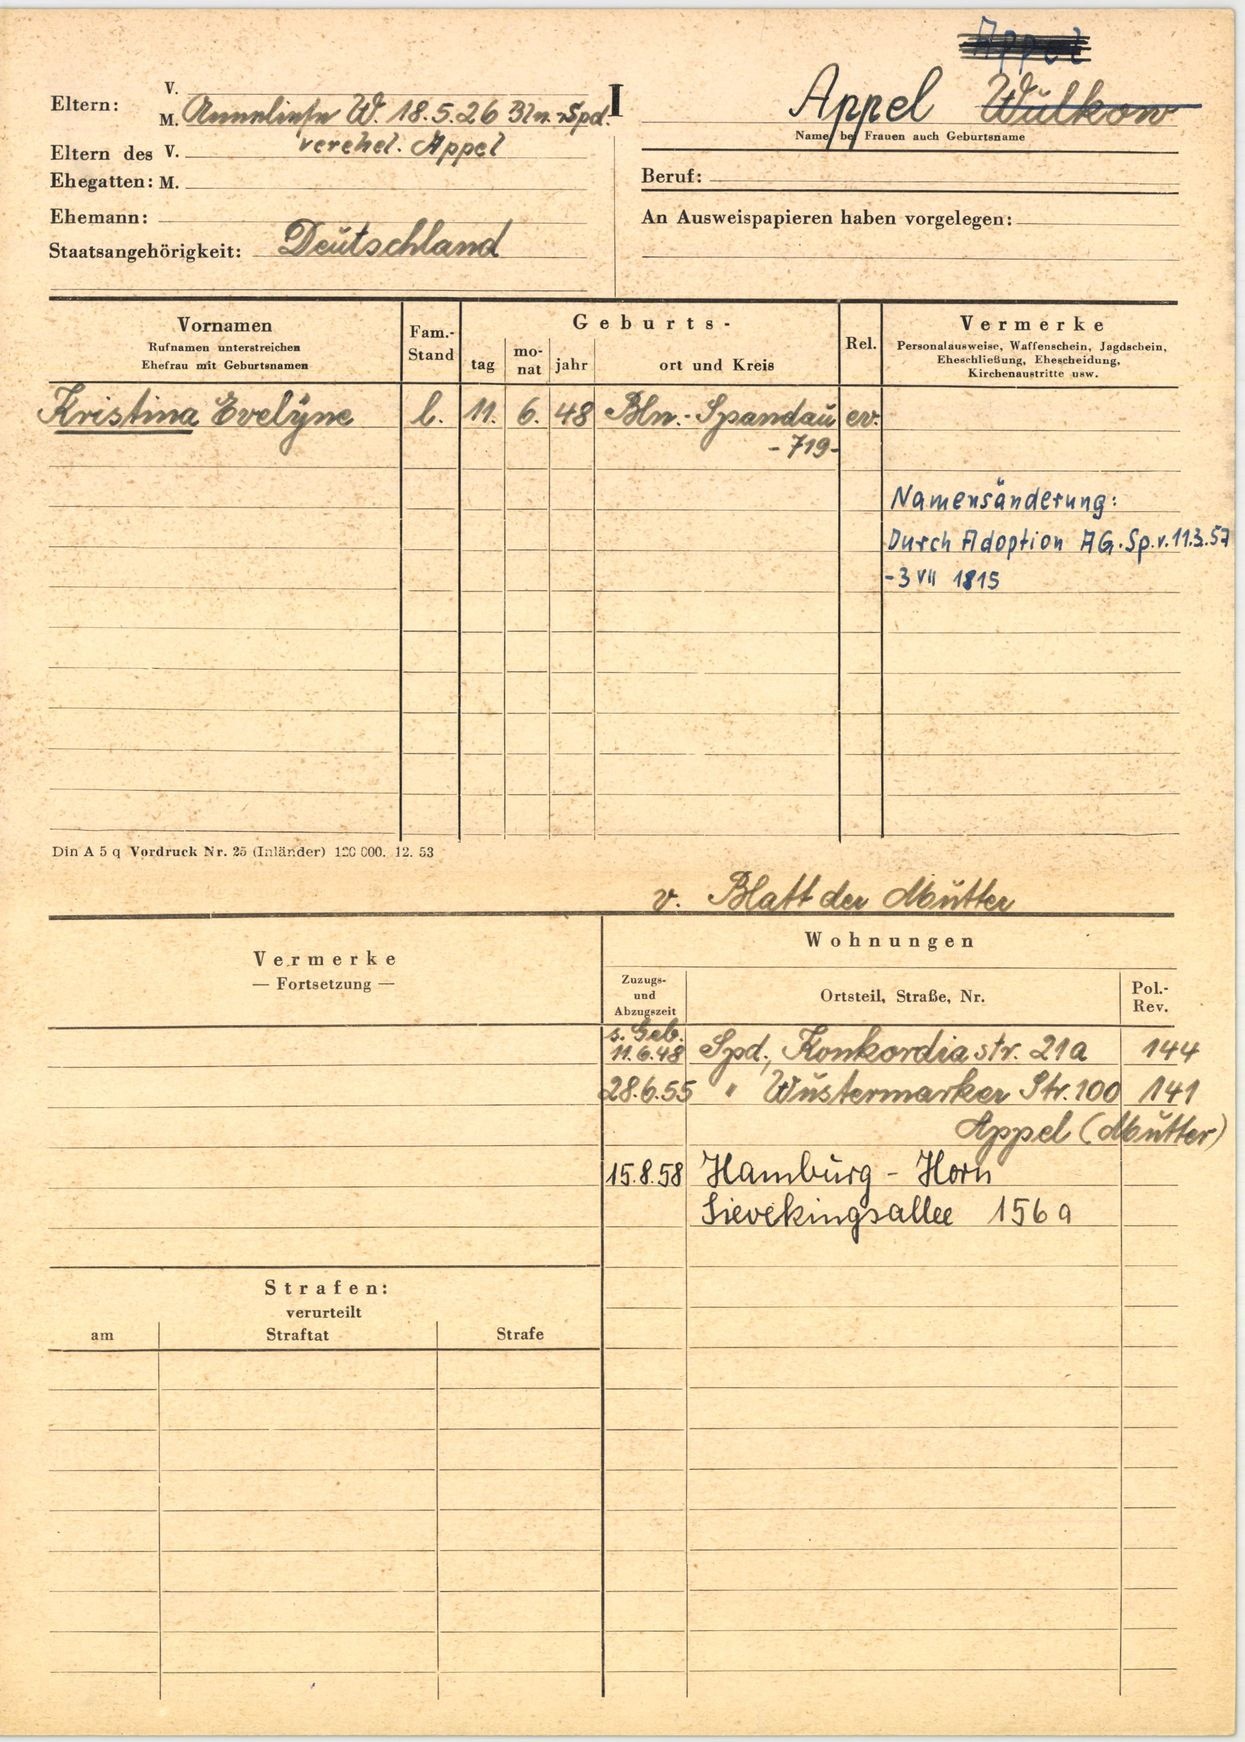
Appel Wulkow